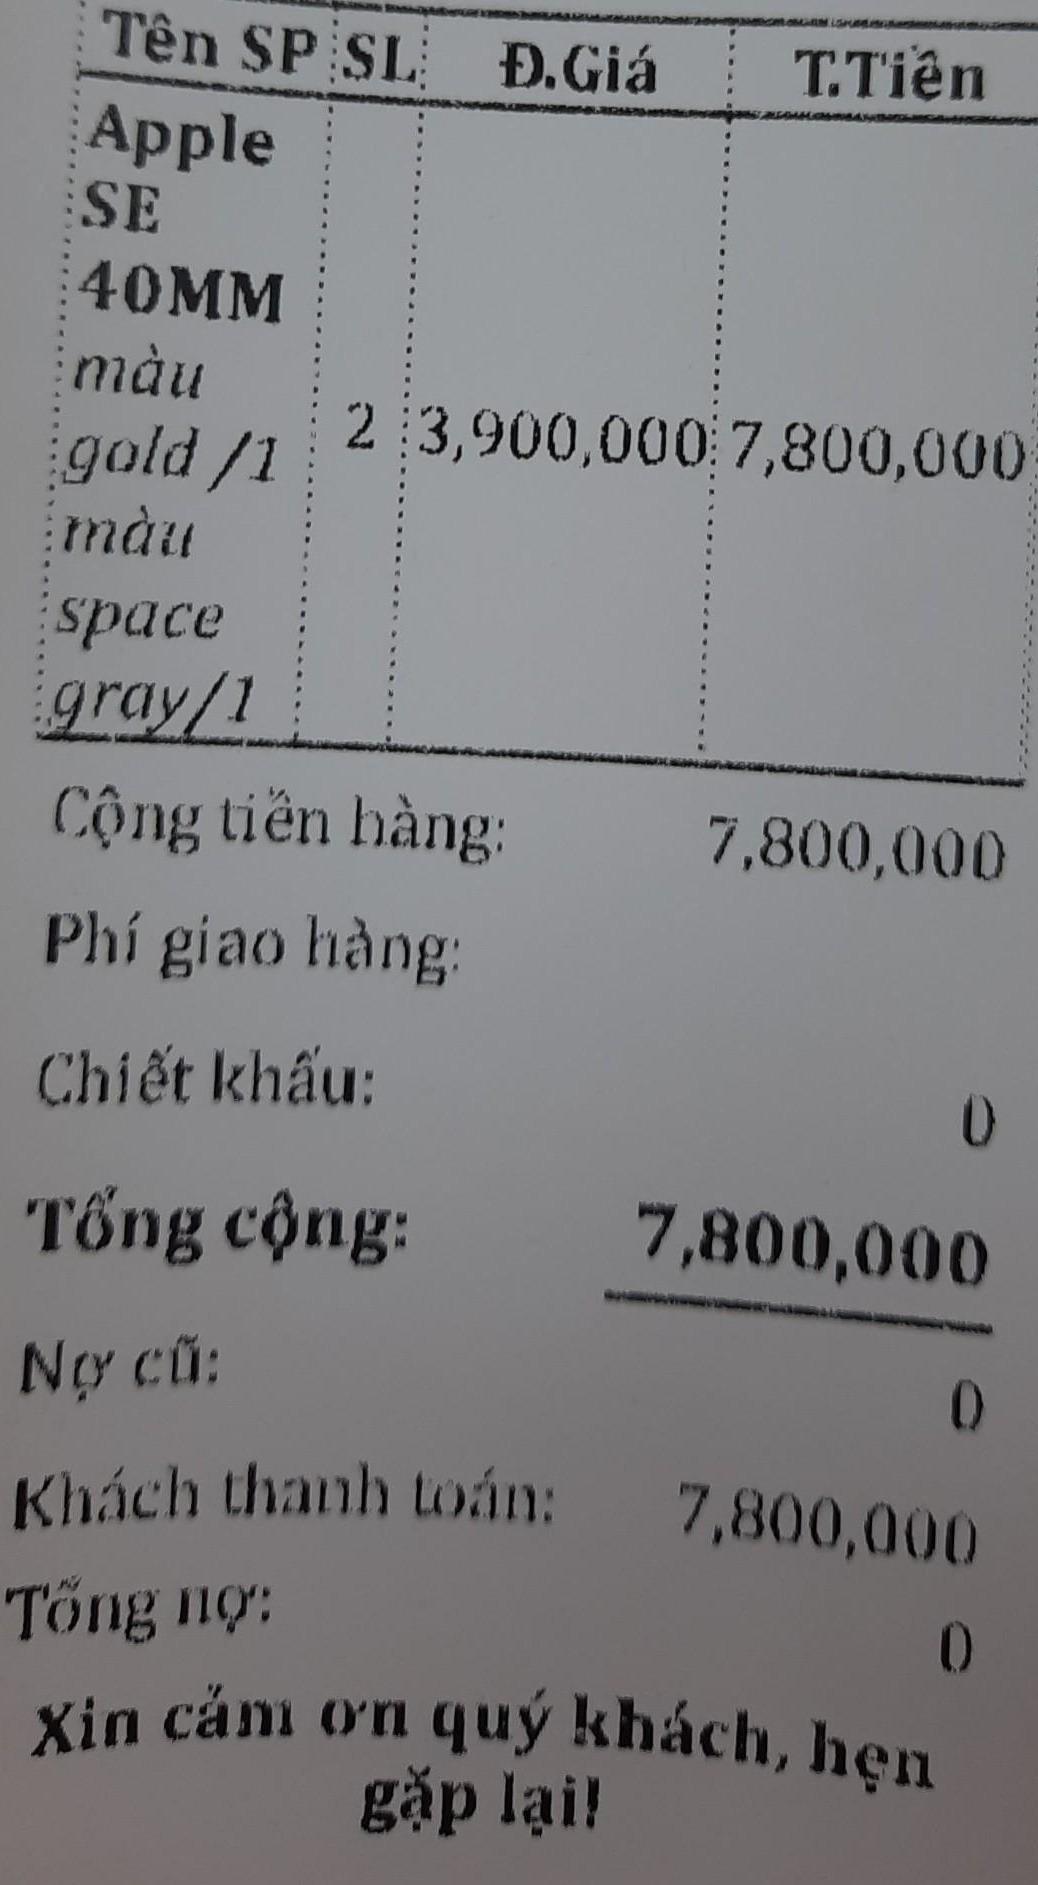
<table>
<tr>
<th>Tên SP</th>
<th>SL</th>
<th>Đ.Giá</th>
<th>T.Tiền</th>
</tr>
<tr>
<td>Apple SE 40MM màu gold /1 màu space gray/1</td>
<td>2</td>
<td>3,900,000</td>
<td>7,800,000</td>
</tr>
</table>

Cộng tiền hàng: 7,800,000
Phí giao hàng:
Chiết khấu: 0
Tổng cộng: 7,800,000
Nợ cũ: 0
Khách thanh toán: 7,800,000
Tổng nợ: 0
Xin cảm ơn quý khách, hẹn gặp lại!